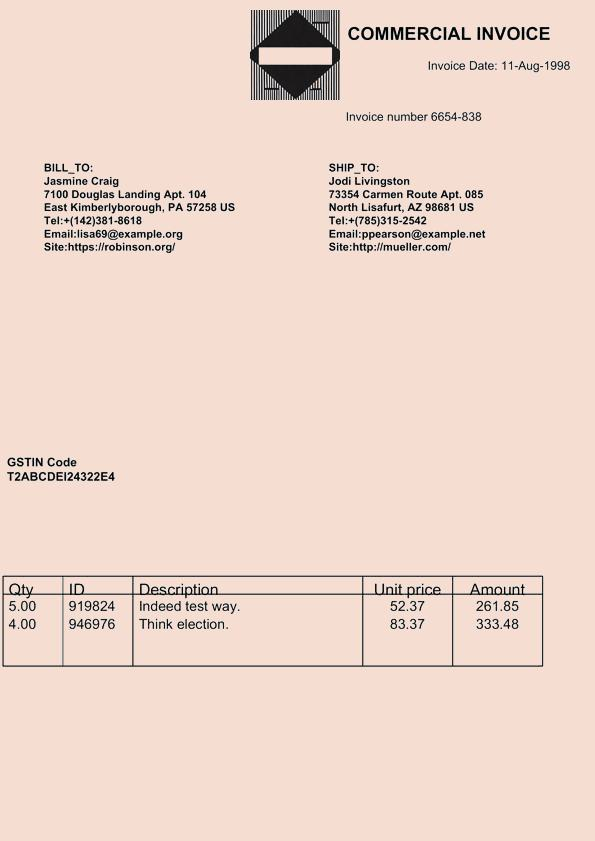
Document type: Invoice